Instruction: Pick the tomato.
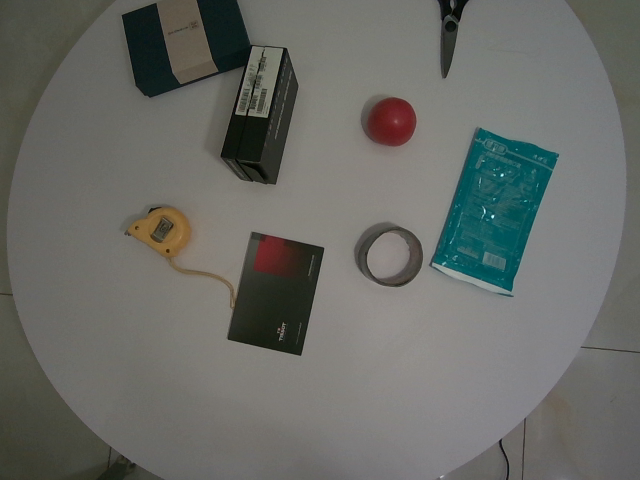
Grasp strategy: vertical